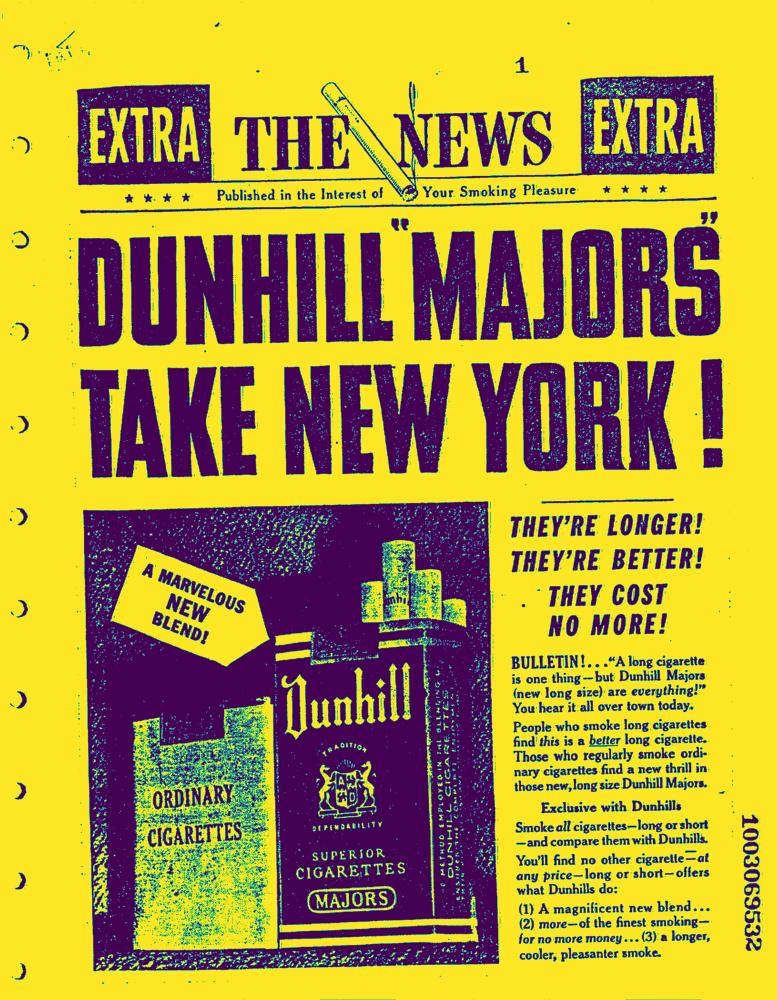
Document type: AD